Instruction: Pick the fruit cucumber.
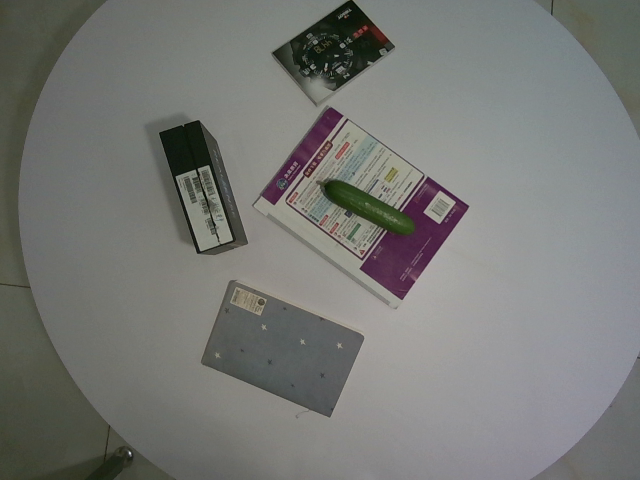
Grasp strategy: vertical